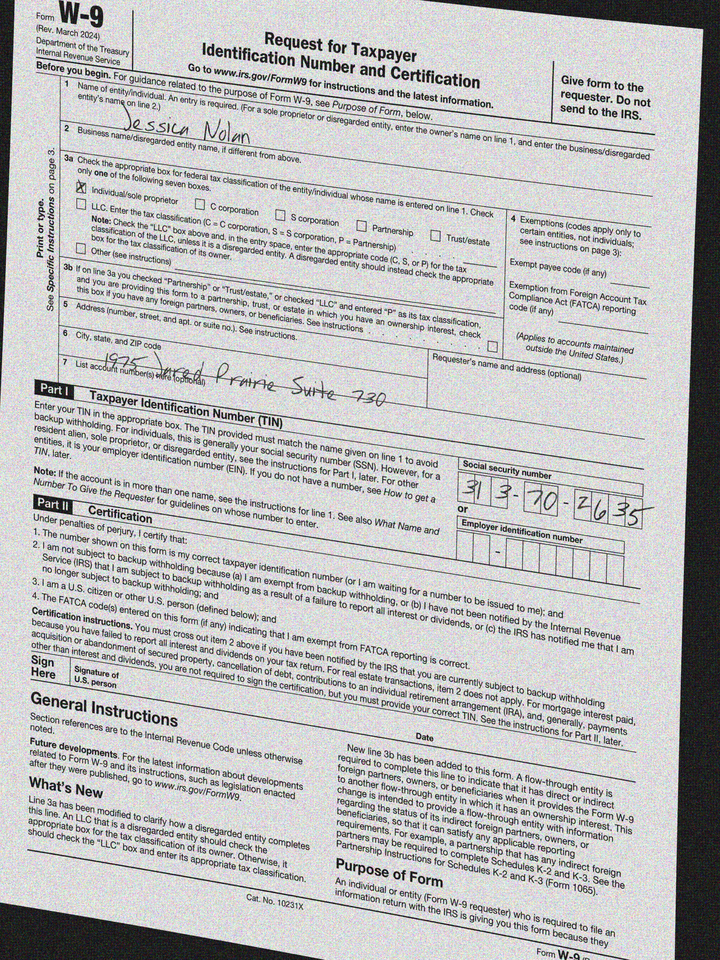
adr1: 1975 Jared Prairie Suite 730
cbx: yes
ssn: 313702635
enm: Jessica Nolan